Question: What appears to be the issue?
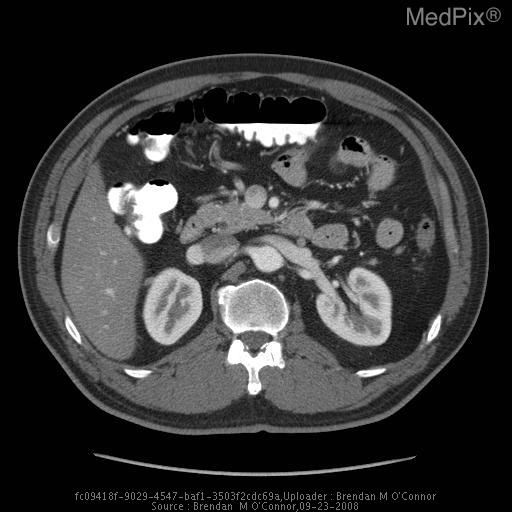
Answer: The findings suggest Exophytic mass off inferior pole of left kidney.  The solid, heterogenous mass measures 2.7 cm in diameter and disturbs the renal contour.  The remainder of the left and right kidneys is normal.  No renal vein or inferior vena cava thromboses are present.  There is no adenopathy.. Axial image at the level of the left renal vein demonstrates no venous thrombosis or adenopathy.. The patient might have a history of History of right upper quadrant pain for the past two weeks..